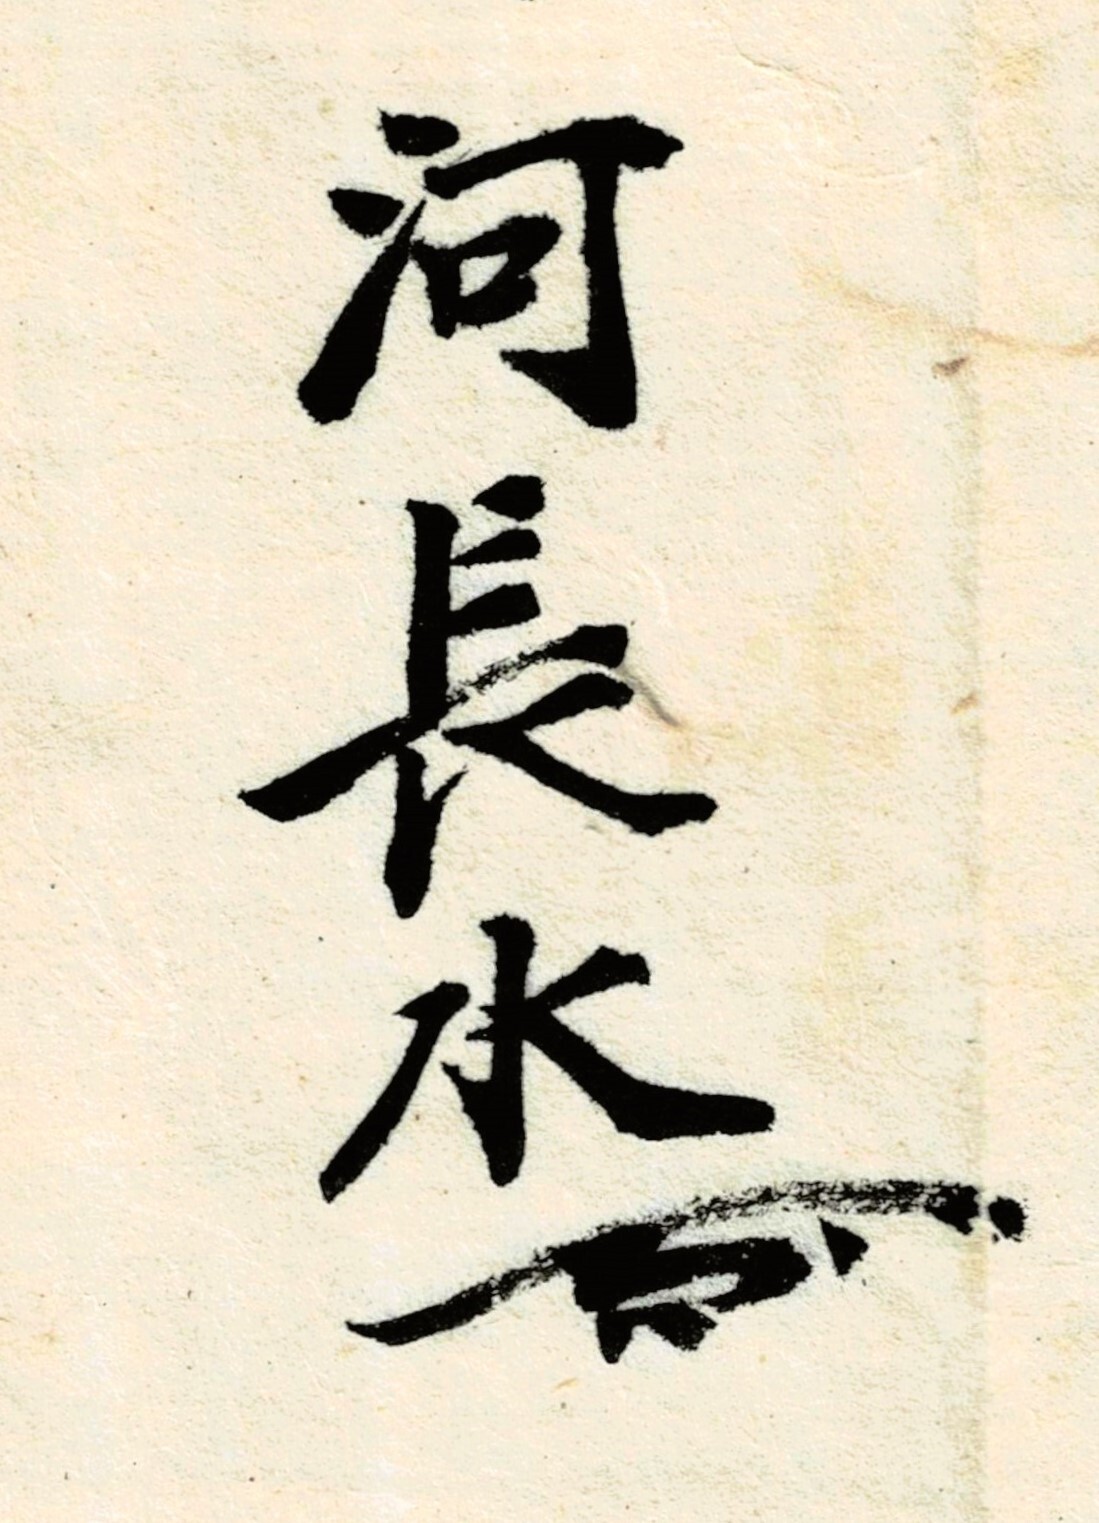
Signature of: ha jang su